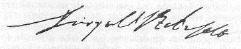
Signature of: leopold i prince of anhalt dessau